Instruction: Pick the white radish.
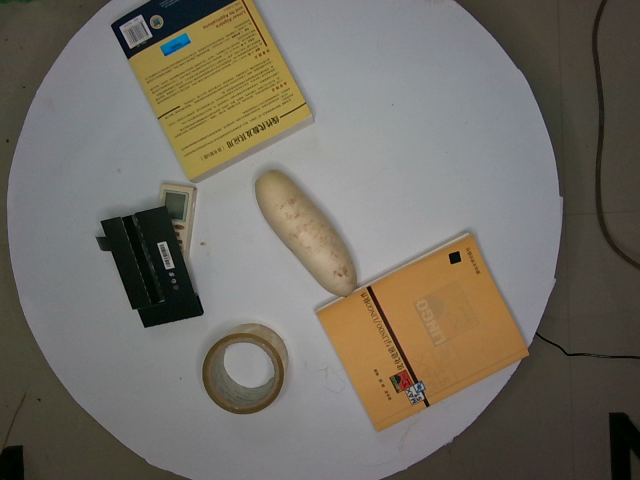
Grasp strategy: vertical